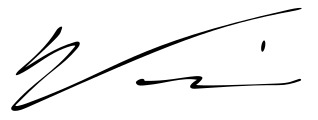
Signature of: vince kadlubek